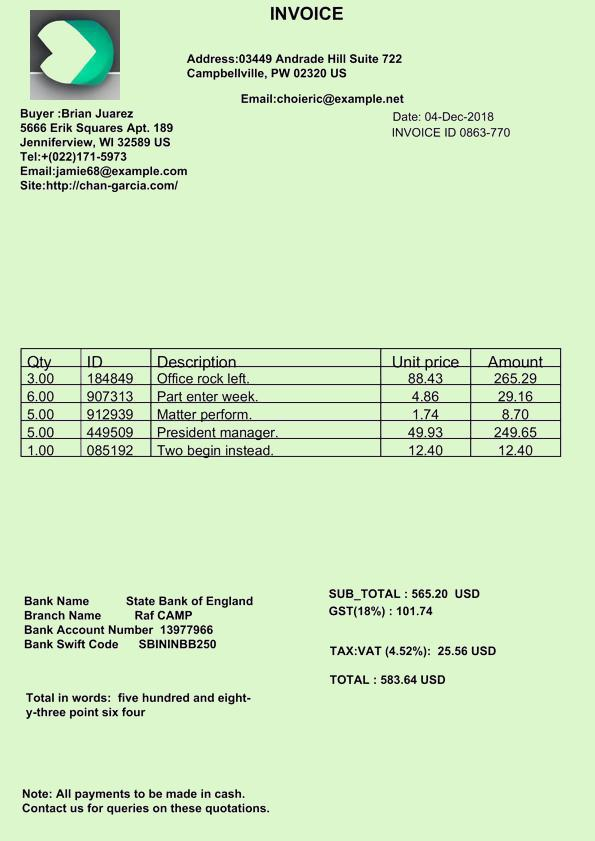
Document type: Invoice